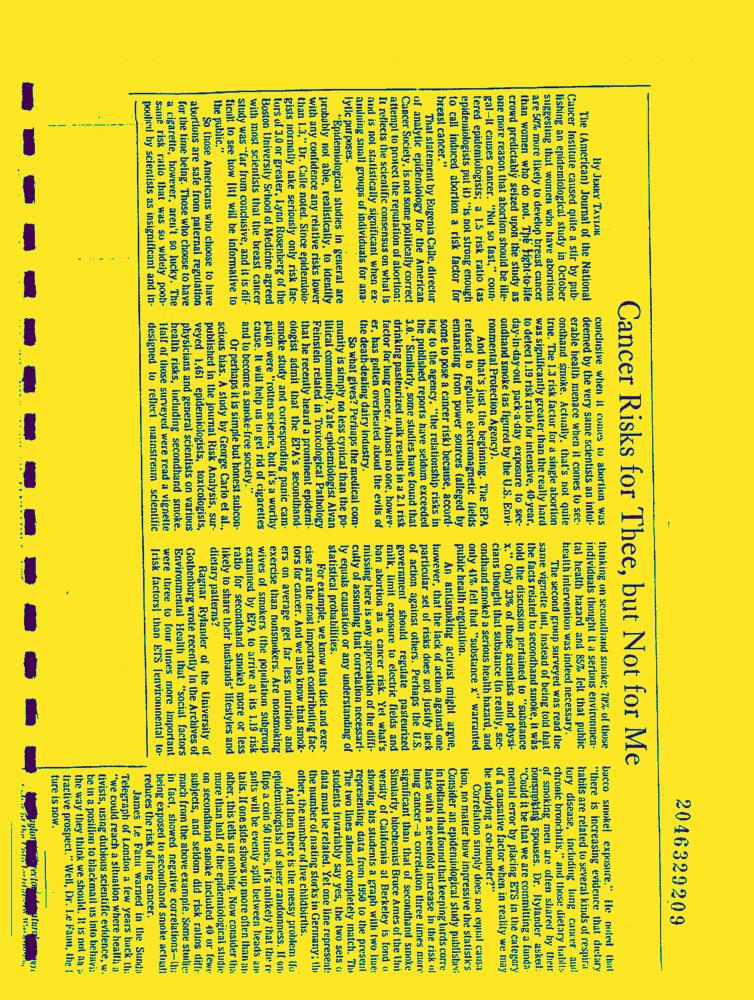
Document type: News-Article